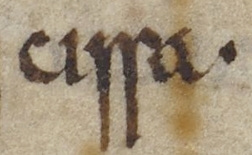
Signature of: cissa of sussex